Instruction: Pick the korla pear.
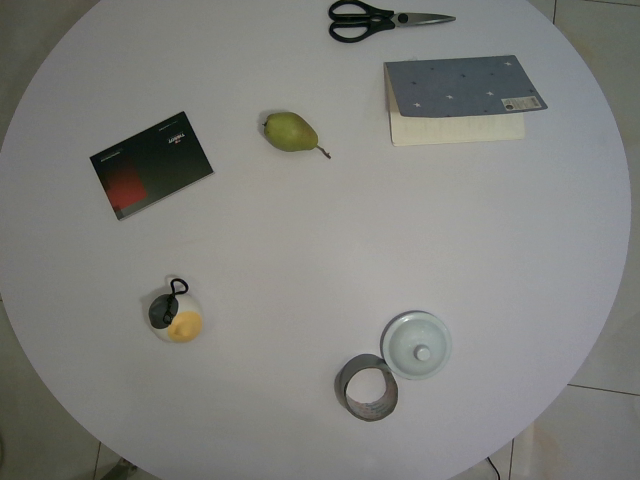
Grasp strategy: vertical